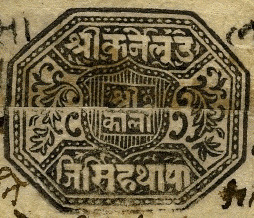
Signature of: ujir singh thapa